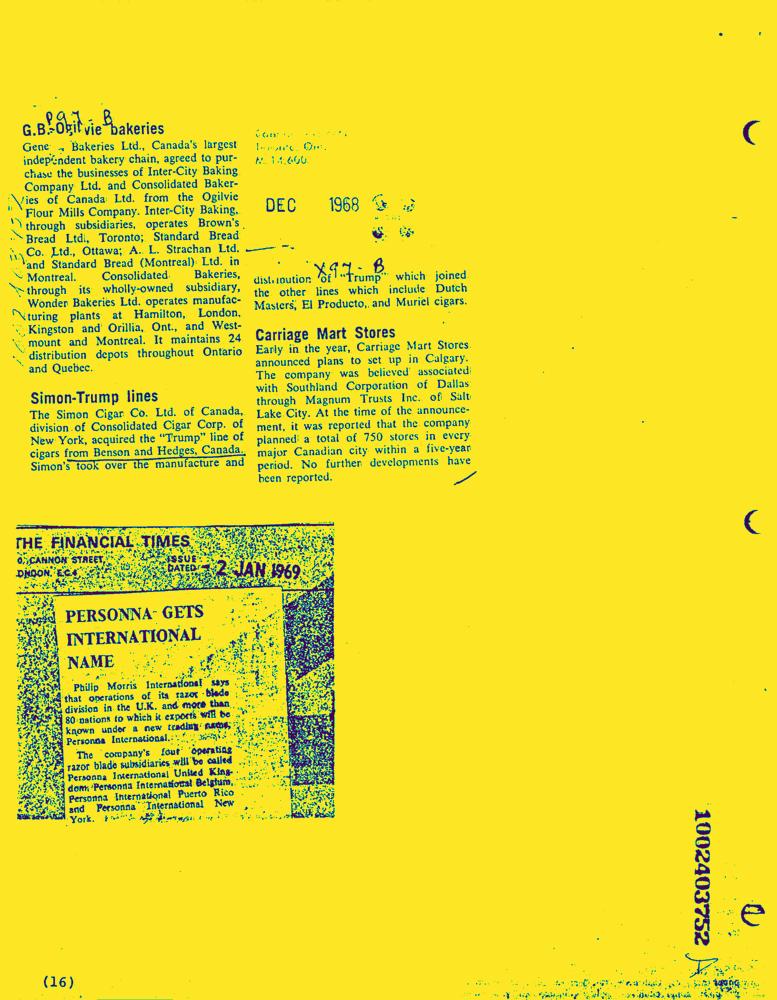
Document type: News-Article